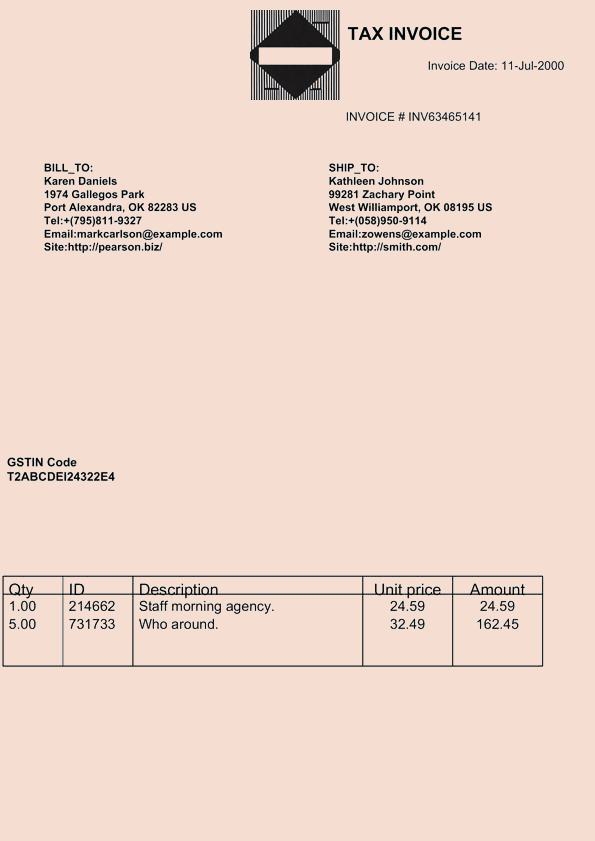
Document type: Invoice